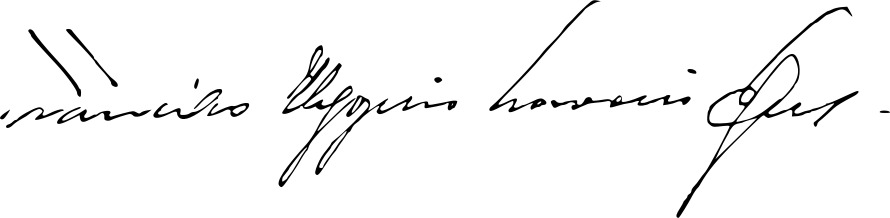
Signature of: francisco craveiro lopes